Question: How does the patient history play a role?
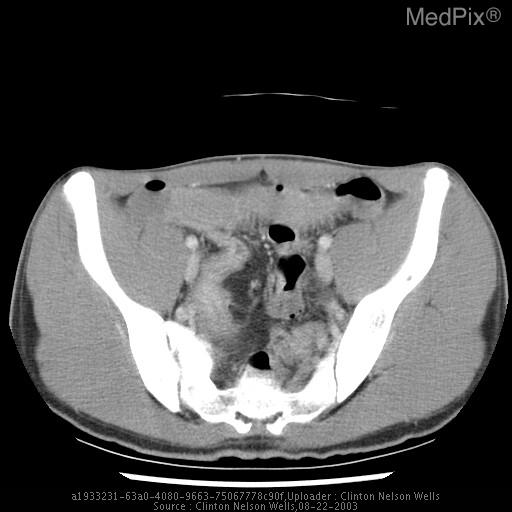
Answer: The patient's history of Teenage (14) boy with abdominal pain and diarrhea. is key in understanding the case.